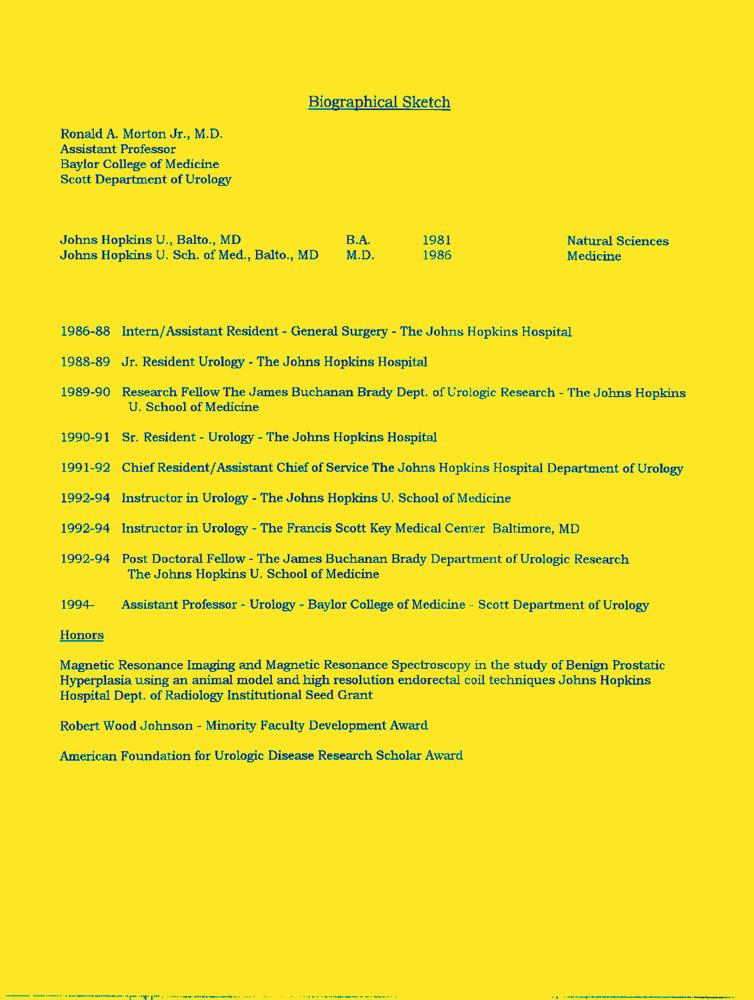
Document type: Resume-Doc